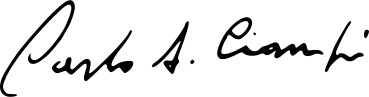
Signature of: carlo azeglio ciampi